Question: What appears to be the issue?
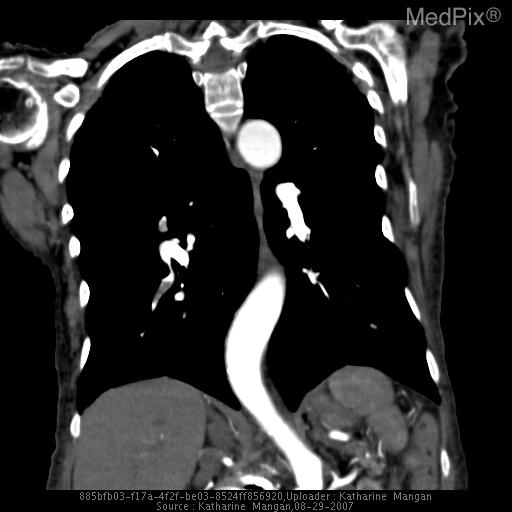
Answer: The findings suggest Multiple filling defects in the right and left pulmonary arteries (lower lobes) consistent with pulmonary embolism.. CT angiography coronal image demonstrating multiple pulmonary emboli.. The patient might have a history of 86 y/o woman with shortness of breath.